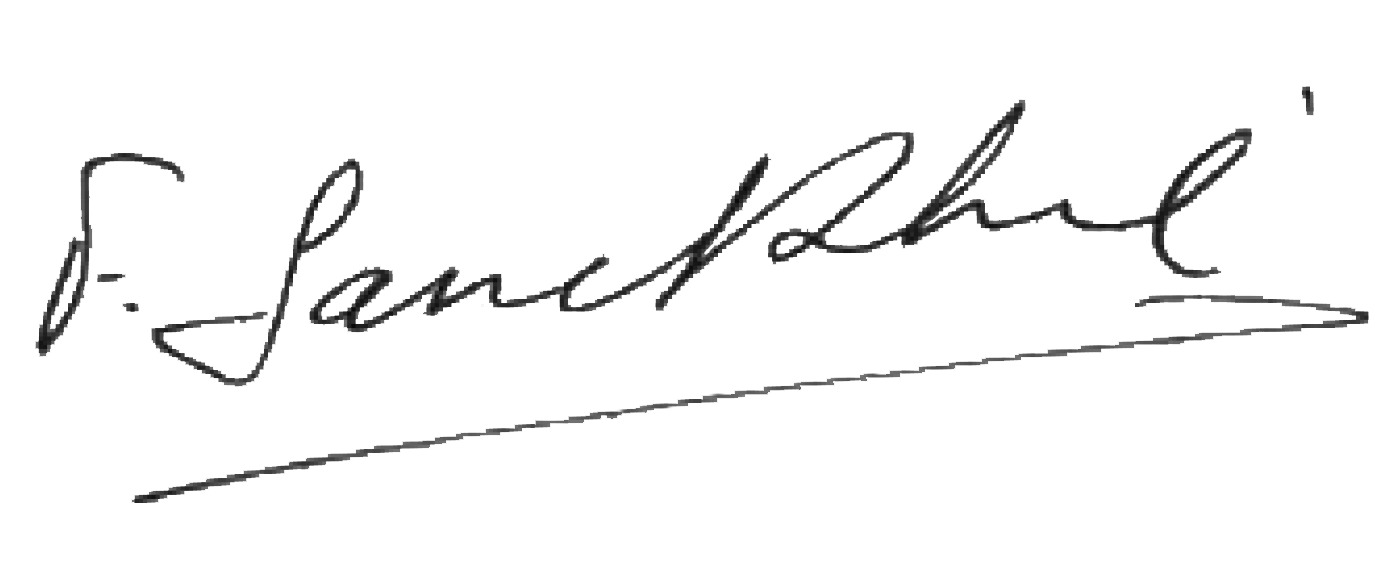
Signature of: fernando sancho thomé